Question: Talk about the condition:
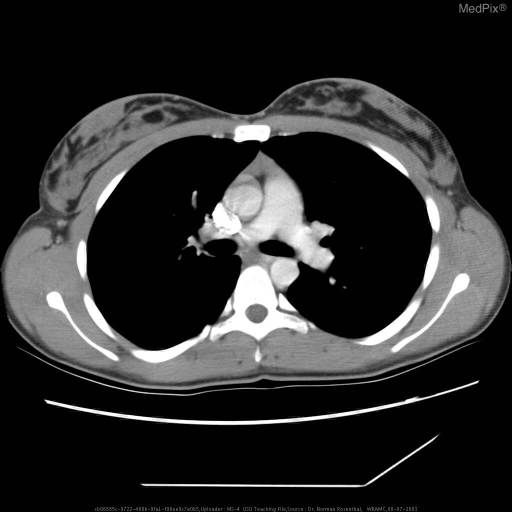
Answer: The disease is discussed as: Discussion : Myasthenia gravis is an autoimmune disorder resulting in weakness of skeletal muscles, due to autoantibodies directed against acetylcholine receptors at neuromuscular junctions.Clinical Features:Myasthenia presents in women between the ages of 20 – 30, and in men over the age of sixty.  The symptoms worsen with exertion.  Cranial muscles are affected in 85% cases (lids, extraocular muscles, facial weakness, nasal or slurred speech, dysphagia).  These may be the only muscles affected, especially in the elderly.  As the disease becomes generalized, the limb muscles (often proximal and asymmetric) become involved.  Reflexes and sensation should be normal.  Primary complications are aspiration pneumonia (weak bulbar muscles) and respiratory failure (weak chest wall muscles).Pathophysiology:Specific anti-AchR antibodies reduce the number of AchRs at the NMJ.  With repeated muscle contraction, there is a decrease in the amount of acetylcholine released per impulse.  This results in pathologic fatigue.  The thymus is abnormal in 75% of patients with myasthenia (65% hyperplasia and 10% thymomas).  The reason for this compelling association remains unknown, but it is theorized that because the thymus contains a small number of myoid cells (which are distinguished by muscle striations and AcH receptors on their surface) along with the B-cells and T-cells, the thymus may play a role in myasthenia gravis by acting as an antigenic peptide sequence on the surface of antigen presenting cells. Evaluation:
Other autoimmune disorders may also be associated with myasthenia gravis (thyroiditis, Graves’ Disease, rheumatoid arthritis, SLE, and pure red cell aplasia) and should be evaluated for in the newly diagnosed patient with myasthenia.

Evaluation:
1.	AchR antibodies – positive antibodies are diagnostic but not correlated with disease severity
2.	Tensilon (edrophonium) test – short-acting anticholinesterase
3.	EMG – low frequency (2-4Hz) repetitive stimulation produces decreased amplitude
4.	Chest CT/MRI – search for thymic abnormalities
5.	Other associated autoimmune disorders

Medical Management:
1.	Ocular only – pyridostigmine
2.	Generalized – pyridostigmine, and immunosuppression (while steroids are the mainstay of treatment, the addition of cyclosporin may allow a decrease in the steroid dose)
3.	Crisis – Intensive care (intubate, fluids), plasmapheresis or IVIg

Surgical Management:
1.	Evaluate for thymectomy (improves the likelihood of long-term remission in the adult).

The efficacy and use of thymectomy in the absence of thymoma is still controversial.  A review of literature shows that thymectomy was associated with disease remission and improvement with a rate of medication free remission of 2.1 and an improvement rate of 1.7.  However, there are other studies that reveal no statistical difference between thymectomy in the absence of thymoma and medical management only.  Still, for several reasons most neurologists and CT surgeons still recommend that total thymectomy be done.  First, you cannot tell the difference between thymic hyperplasia and thymic atrophy on imaging studies.  A residual thymus as in this case, may represent thymic hyperplasia with potential to become a thymoma or be simple residual tissue.   Also, if a thymoma is present there is always a chance of malignancy.  Lastly, because it is theorized that the thymus acts as an APC for auto-antibodies, it is widely believed that a total thymectomy will improve the likelihood of long-term remission.